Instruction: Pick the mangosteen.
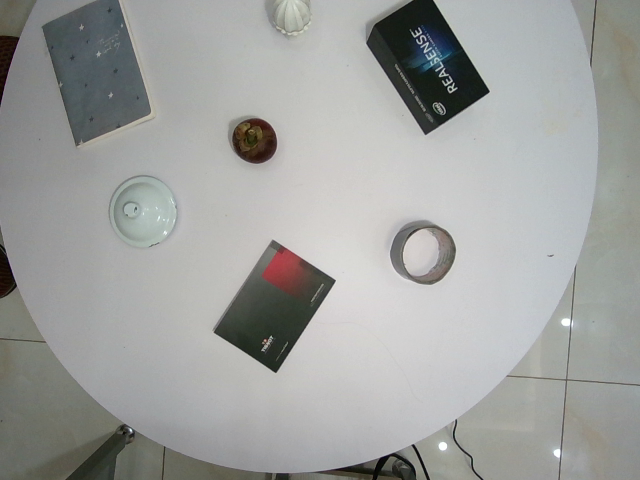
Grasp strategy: vertical